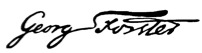
Signature of: georg forster